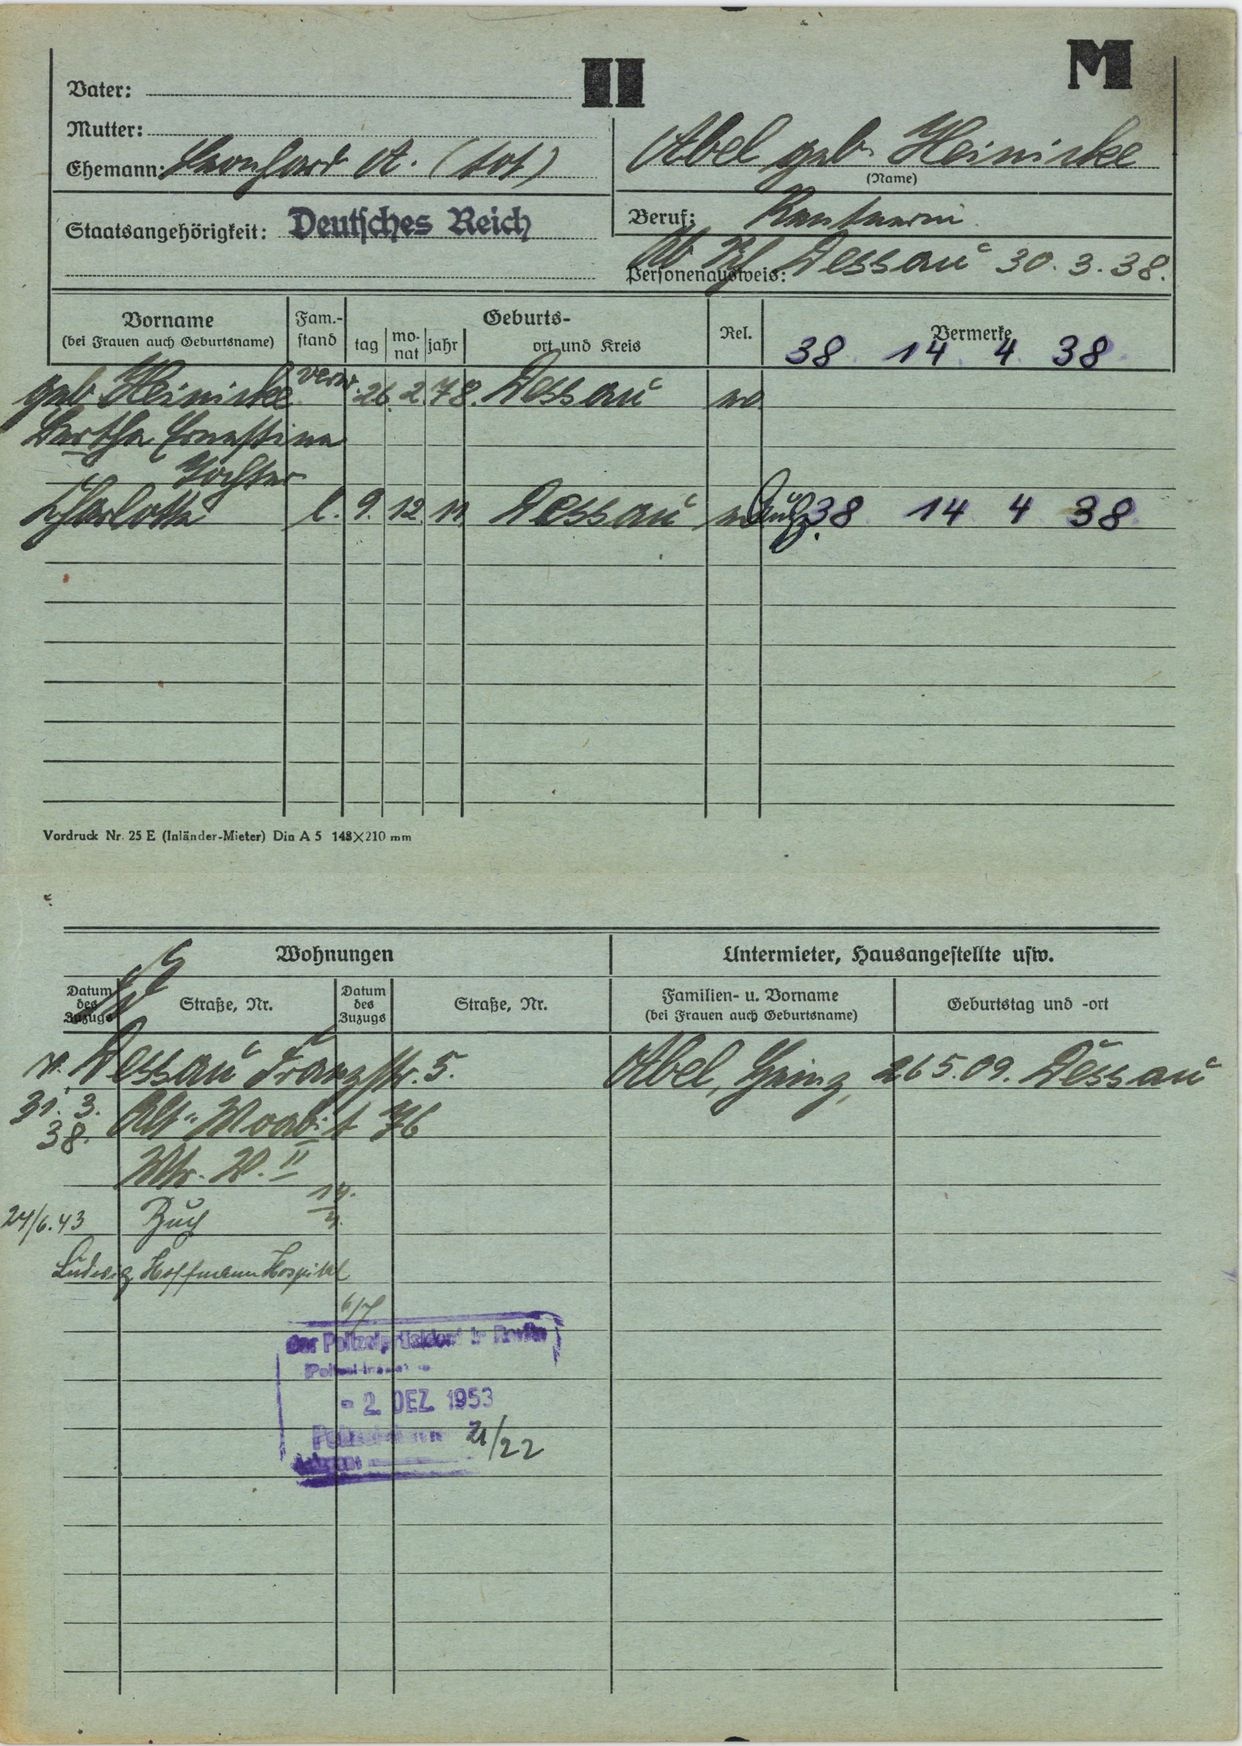
Abel geb. Heinicke